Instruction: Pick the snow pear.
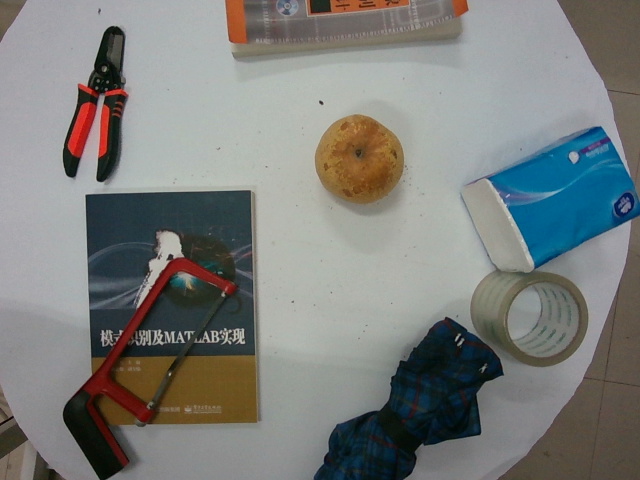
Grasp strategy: vertical